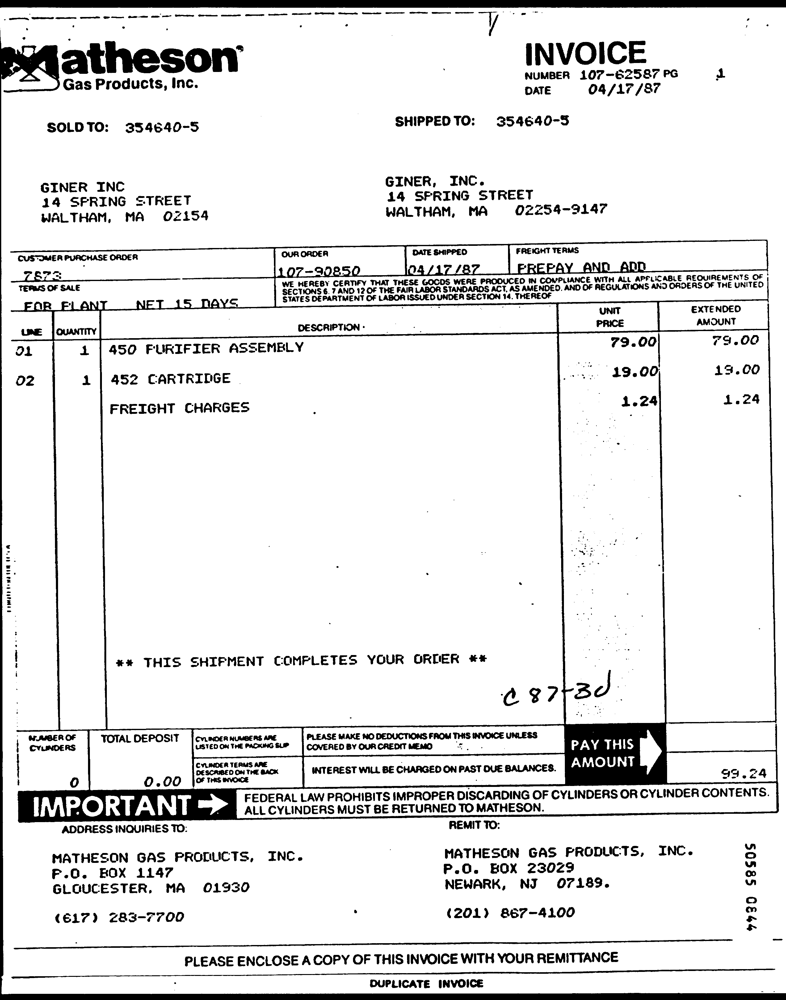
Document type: Invoice